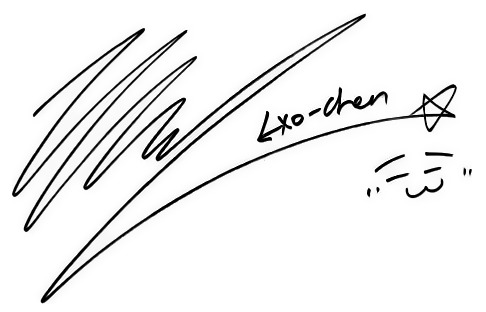
Signature of: chen